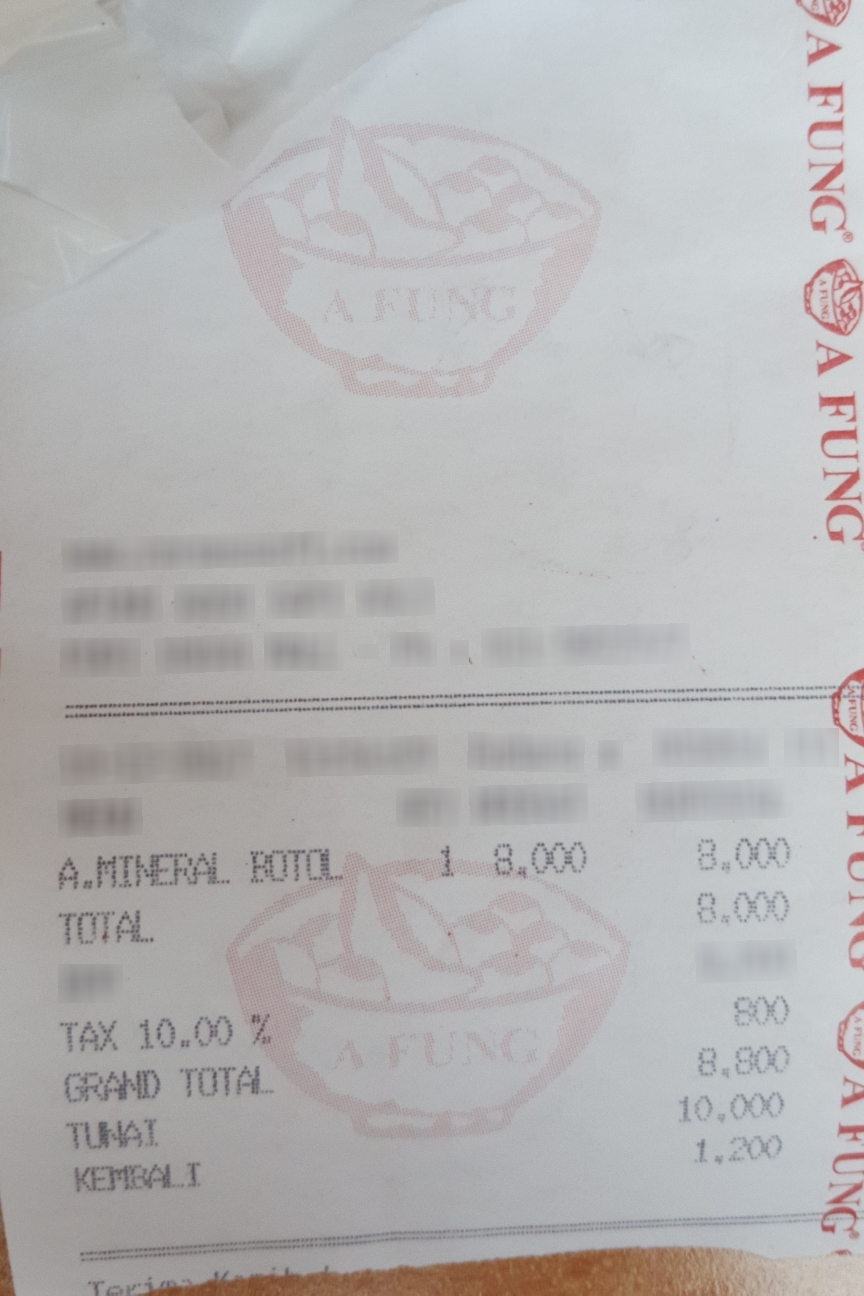
Number of items: 4
Subtotal: 8.000
Tax: 800
Total: 8,800
OCR text regions:
text: GRAND
text: TOTAL
text: 8,800
text: TUNAI
text: 10,000
text: KEMBALI
text: 1,200
text: A.MINERAL
text: BOTOL
text: 1
text: 8.000
text: 8,000
text: TOTAL
text: 8.000
text: TAX
text: 10.00
text: %
text: 800